Question: Which state is mentioned in the document?
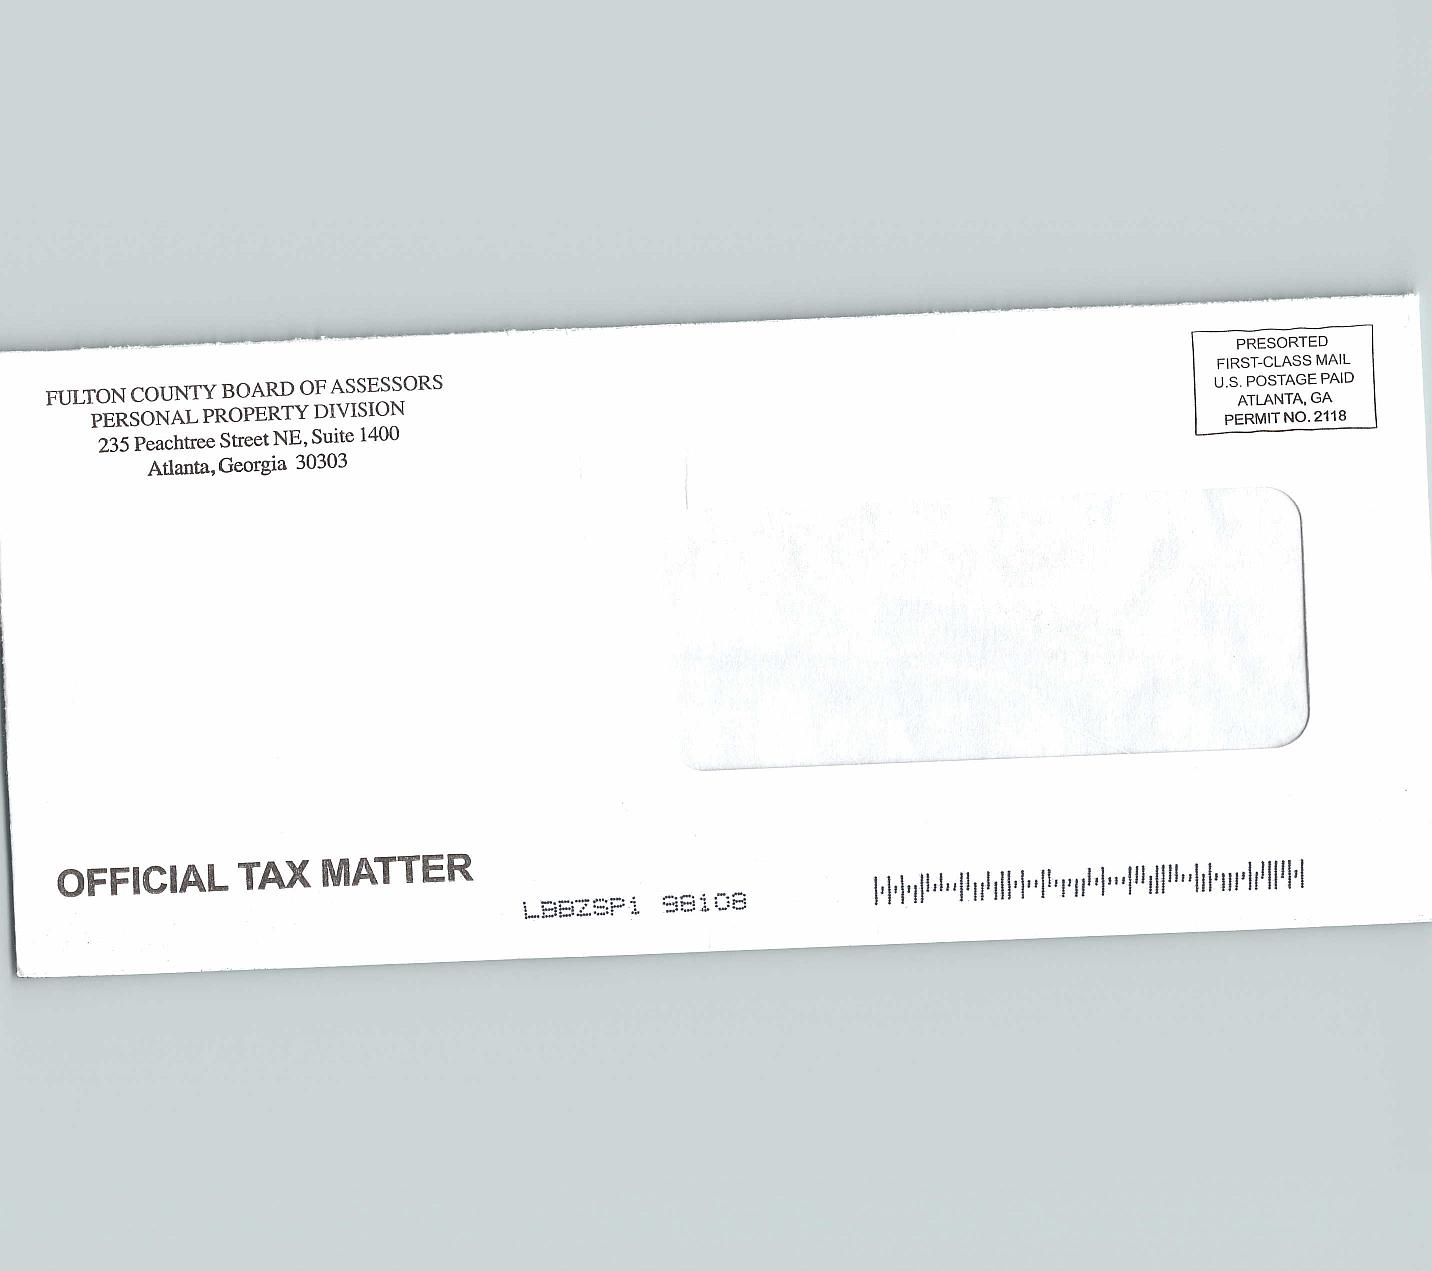
Answer: "Georgia"